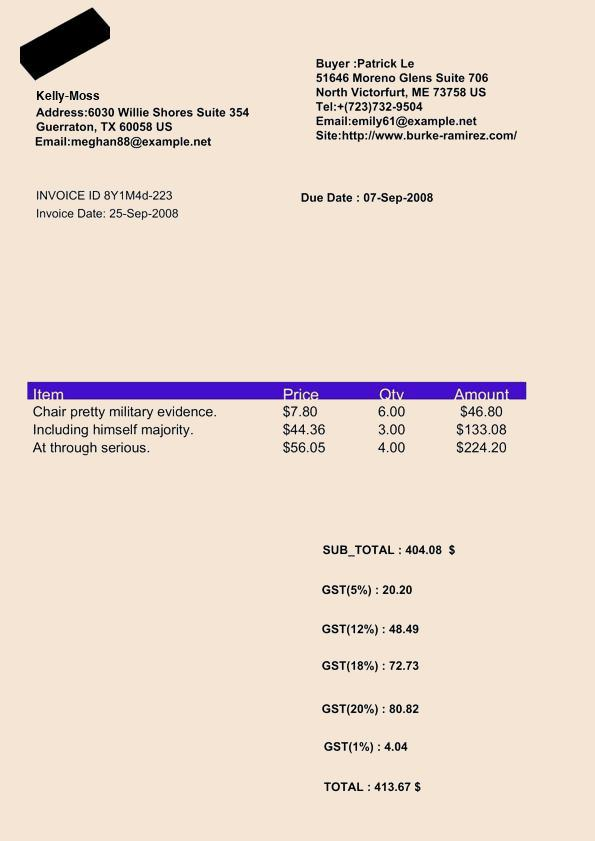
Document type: Invoice